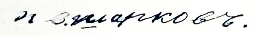
Signature of: pyotr sharkov